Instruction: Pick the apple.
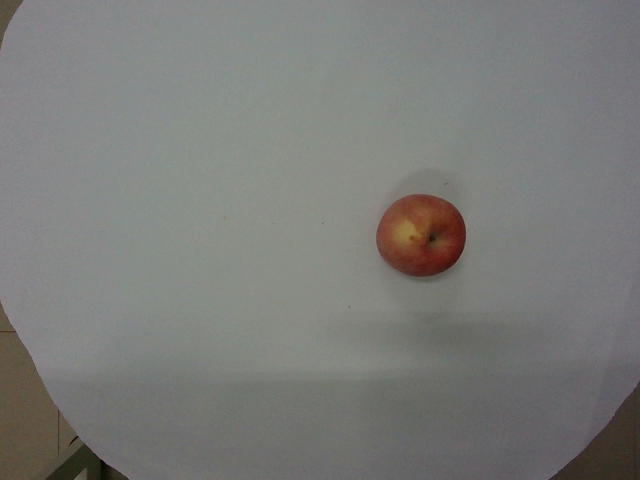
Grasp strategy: vertical